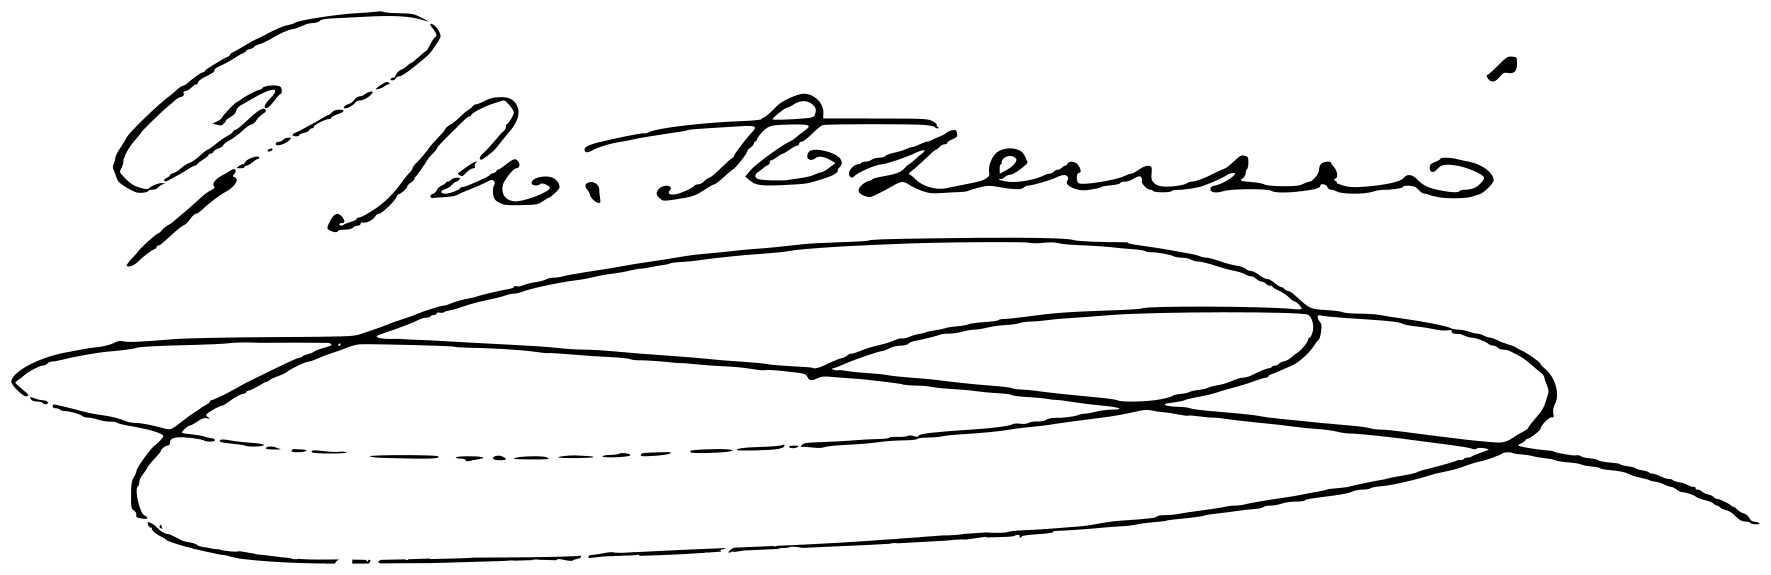
Signature of: josé maría asensio